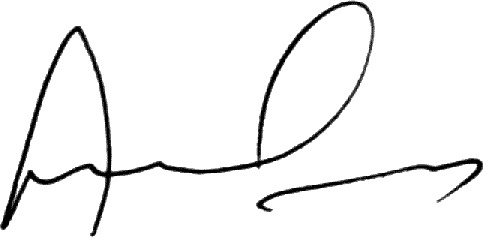
Signature of: ostap semerak